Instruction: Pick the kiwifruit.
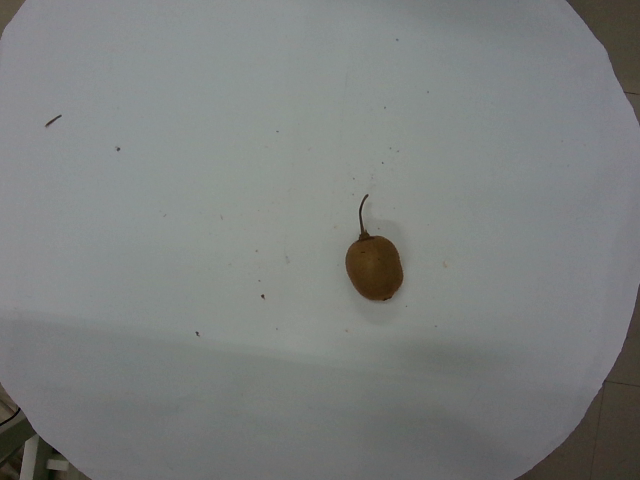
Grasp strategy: vertical